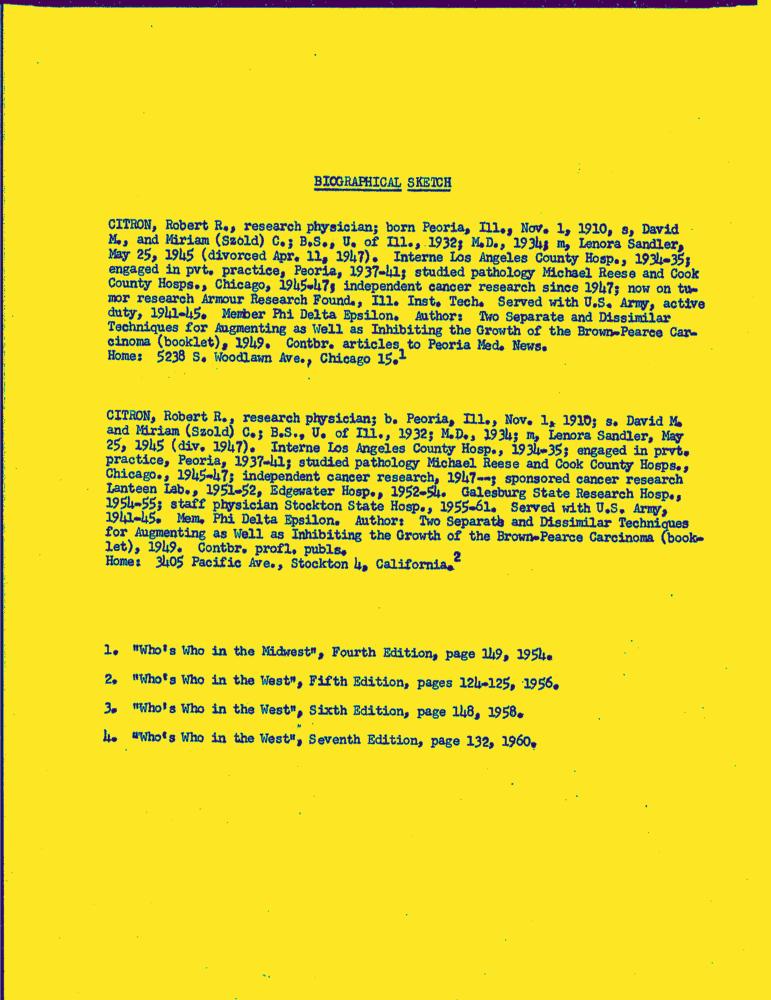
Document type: Resume-Doc